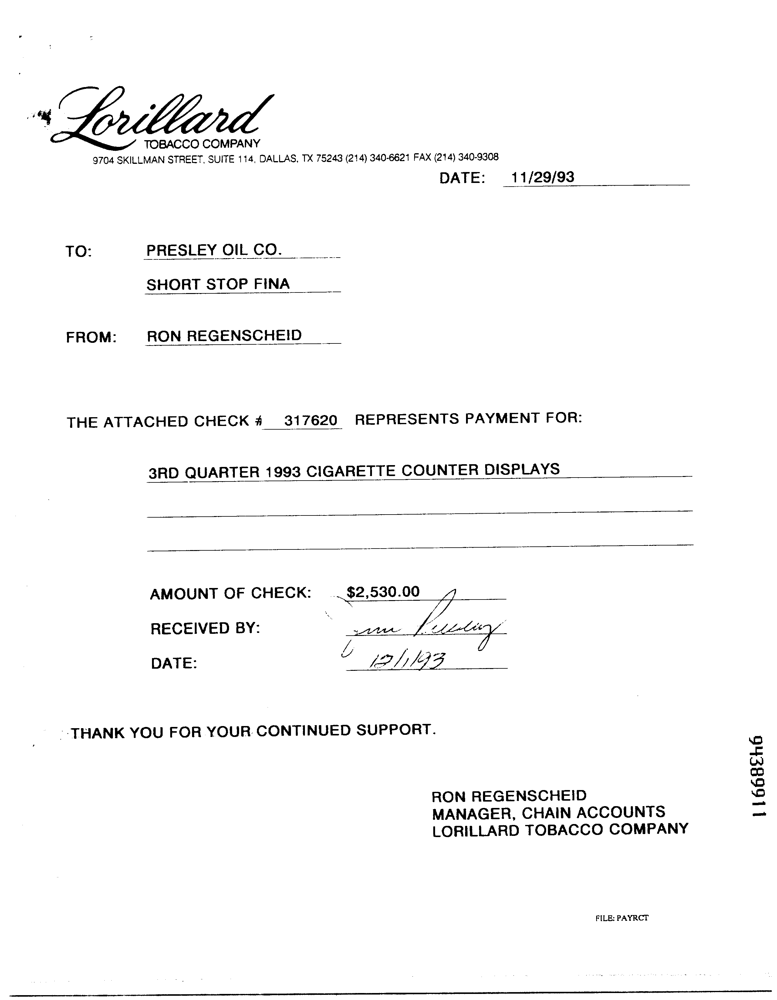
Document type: Invoice